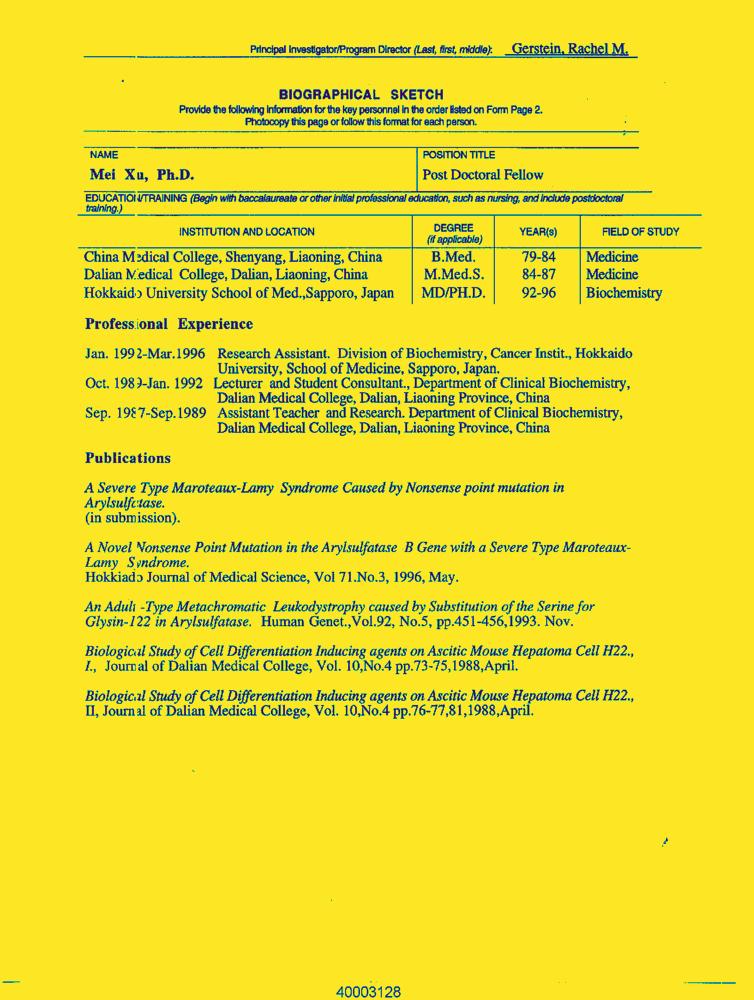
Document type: Resume-Doc